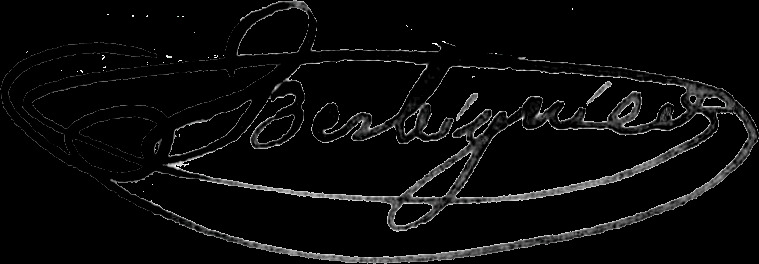
Signature of: benoît tranquille berbiguier